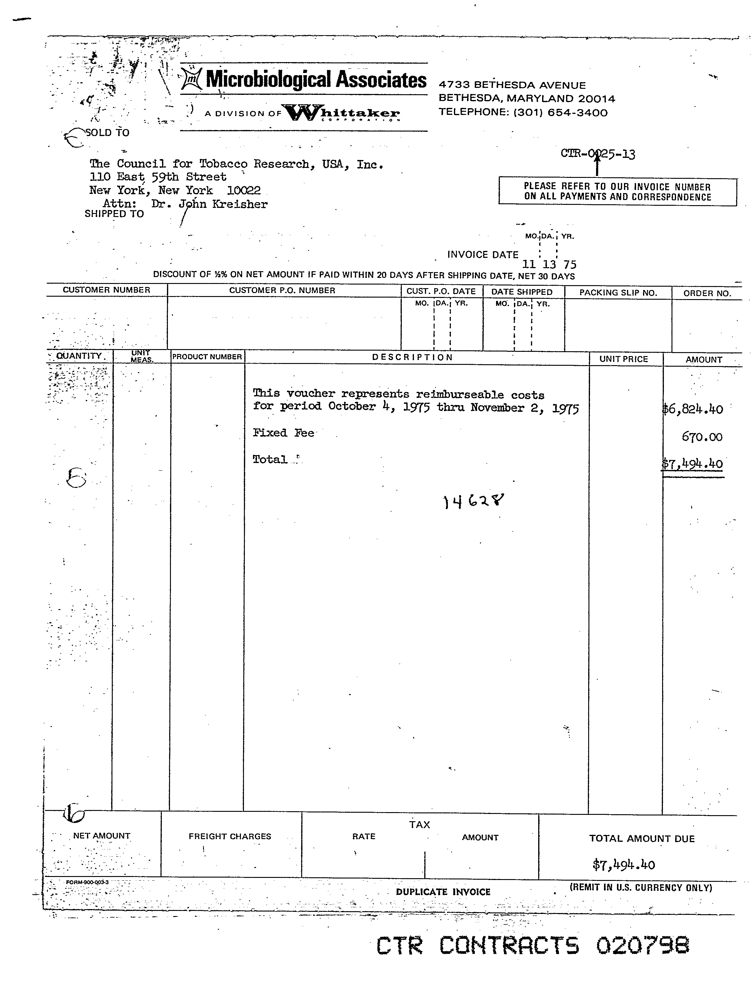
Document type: Invoice